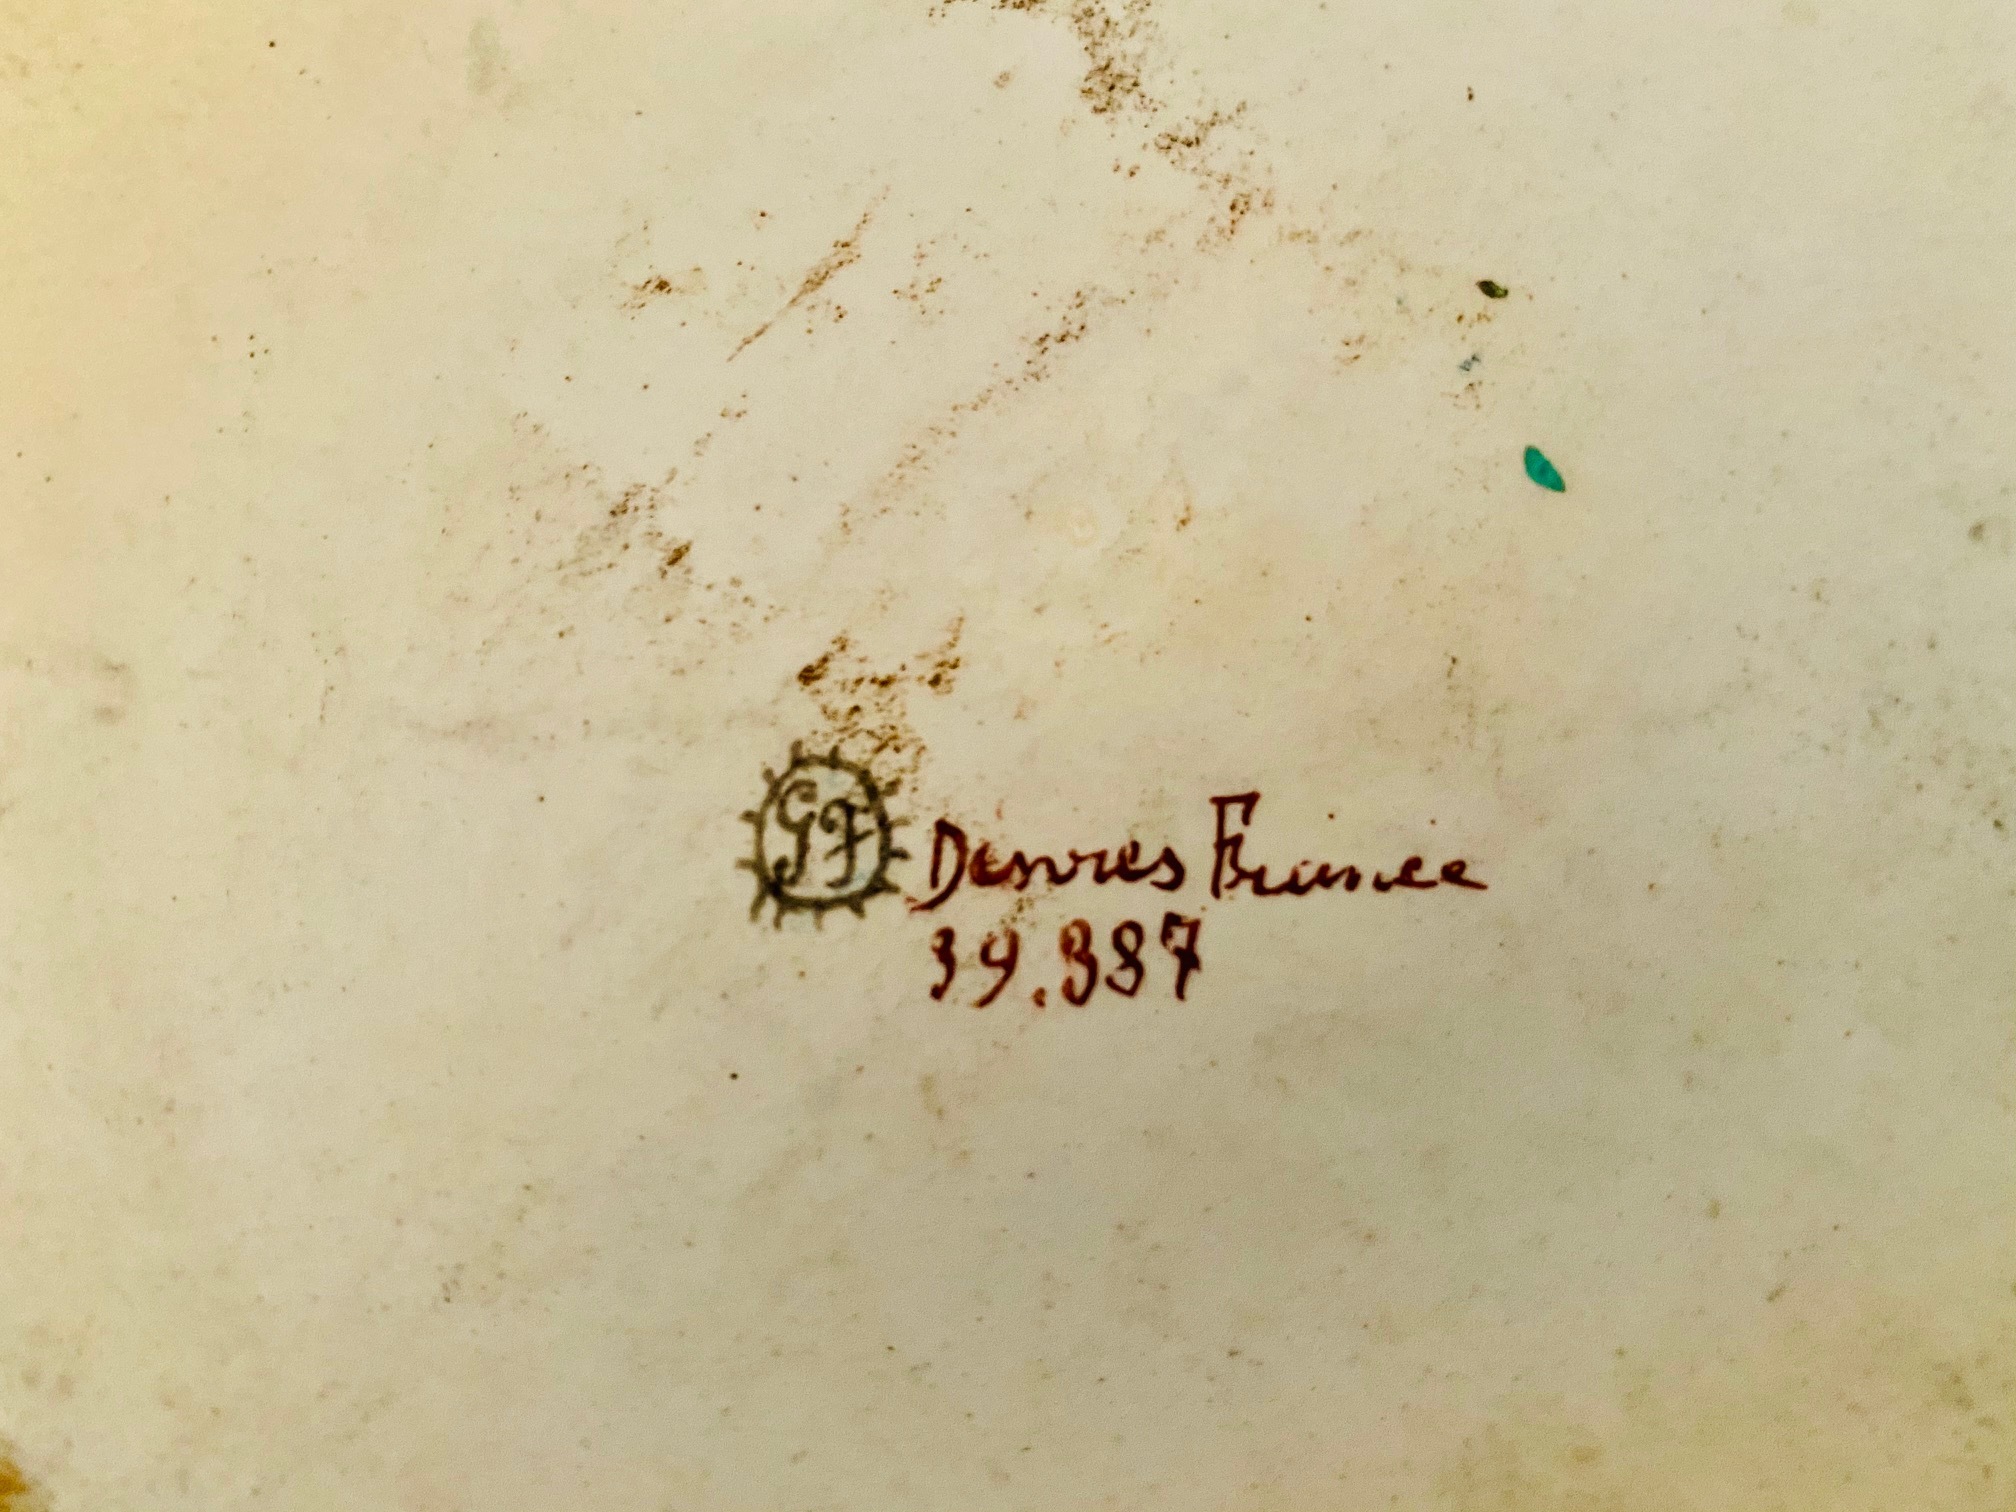
Signature of: gabriel fourmaintraux